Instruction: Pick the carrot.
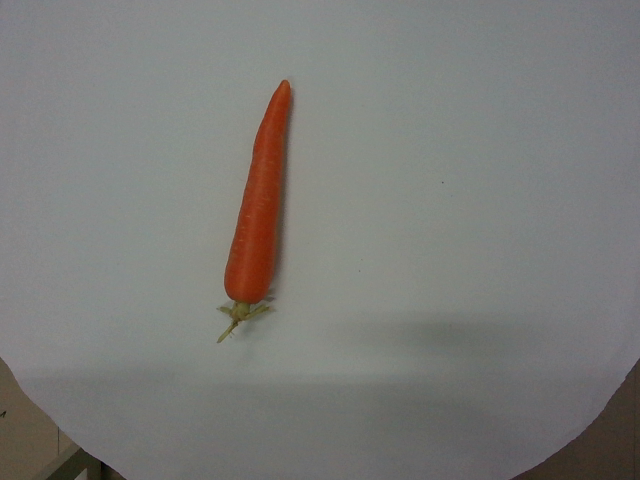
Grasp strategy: vertical